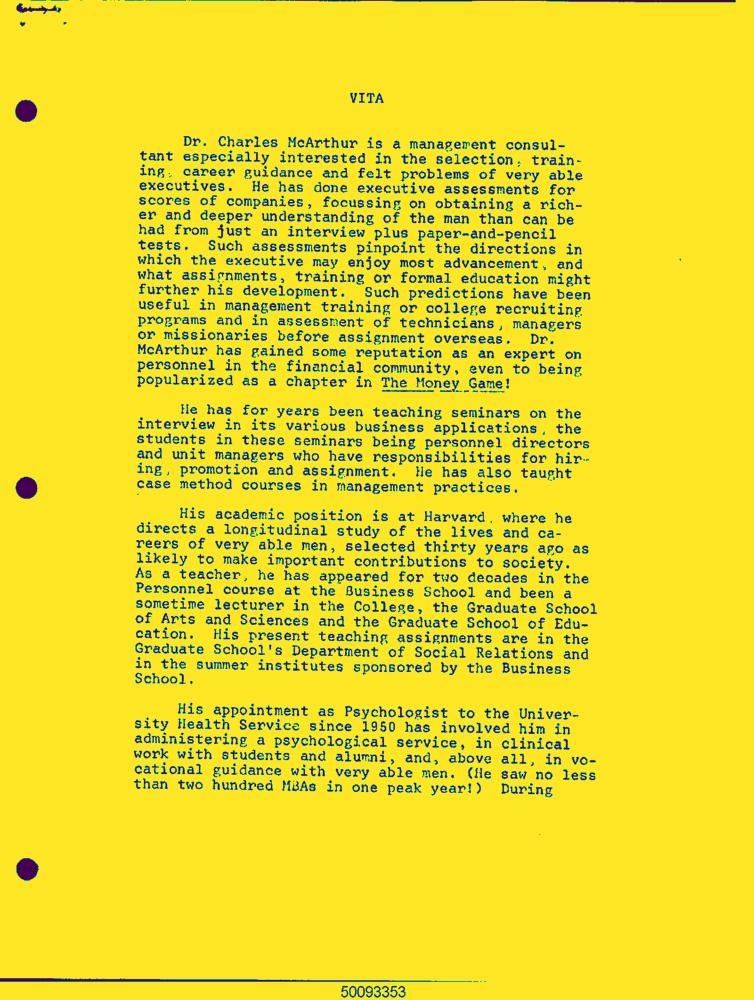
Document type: Resume-Doc